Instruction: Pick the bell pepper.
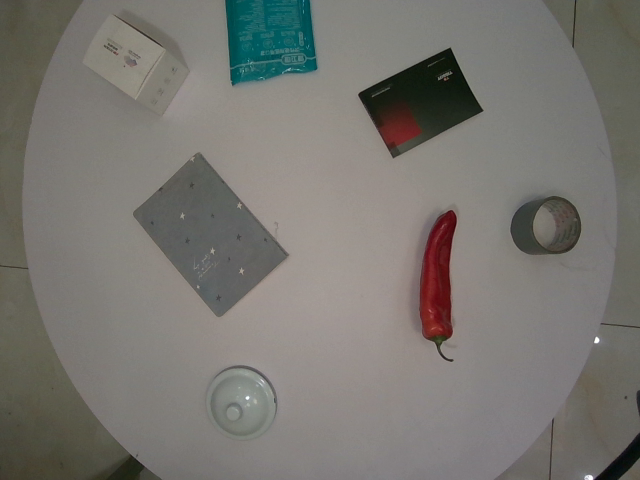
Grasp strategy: vertical